Identify and extract the amount in words, amount in numbers, payee name, cheque date, and bank name from the image.
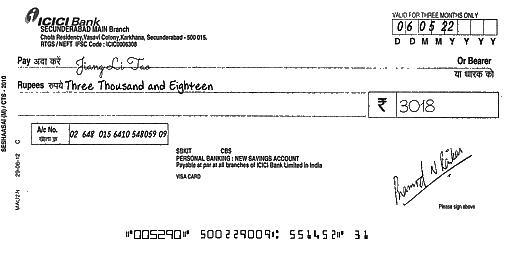
amt_in_words: Three Thousand and Eighteen
amt_in_figures: 3018
payee_name: Jiang Li Tao
bank_name: ICICI Bank
cheque_date: 06/05/22